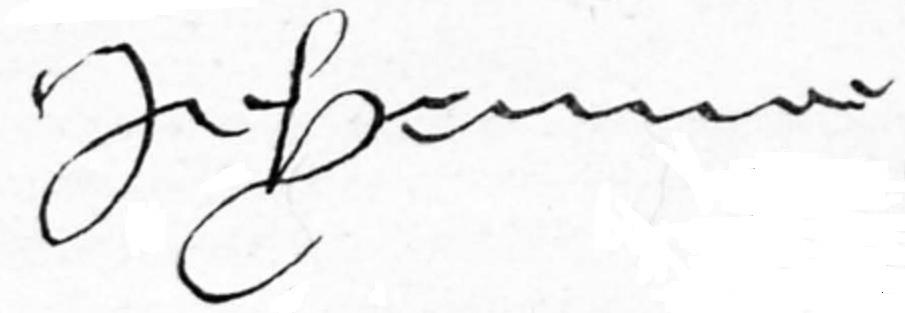
Signature of: jeanne of hochberg